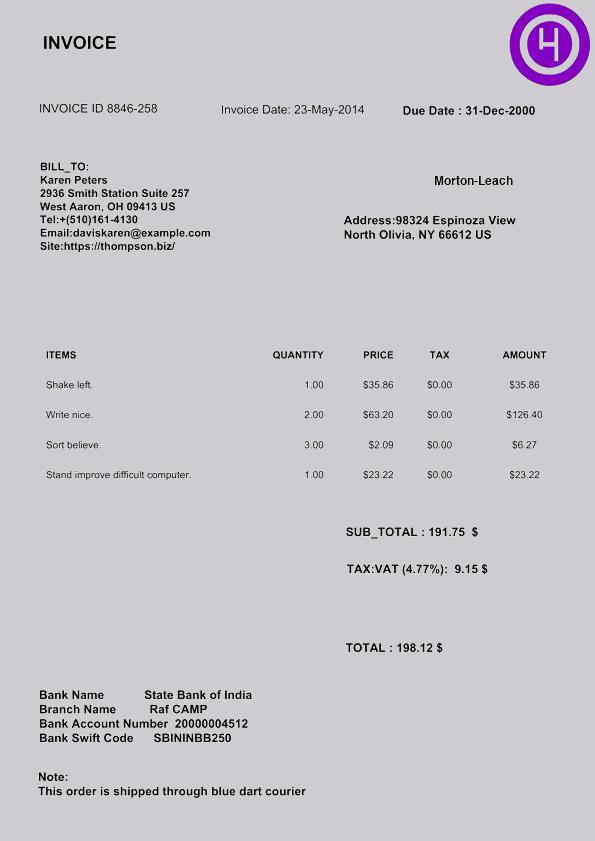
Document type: Invoice